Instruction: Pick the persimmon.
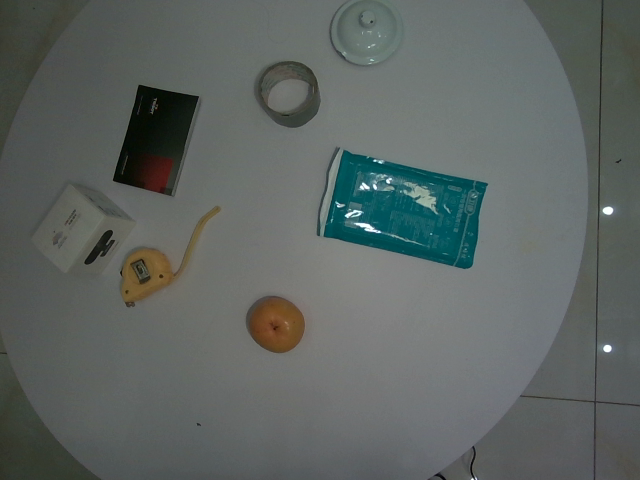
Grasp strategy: vertical